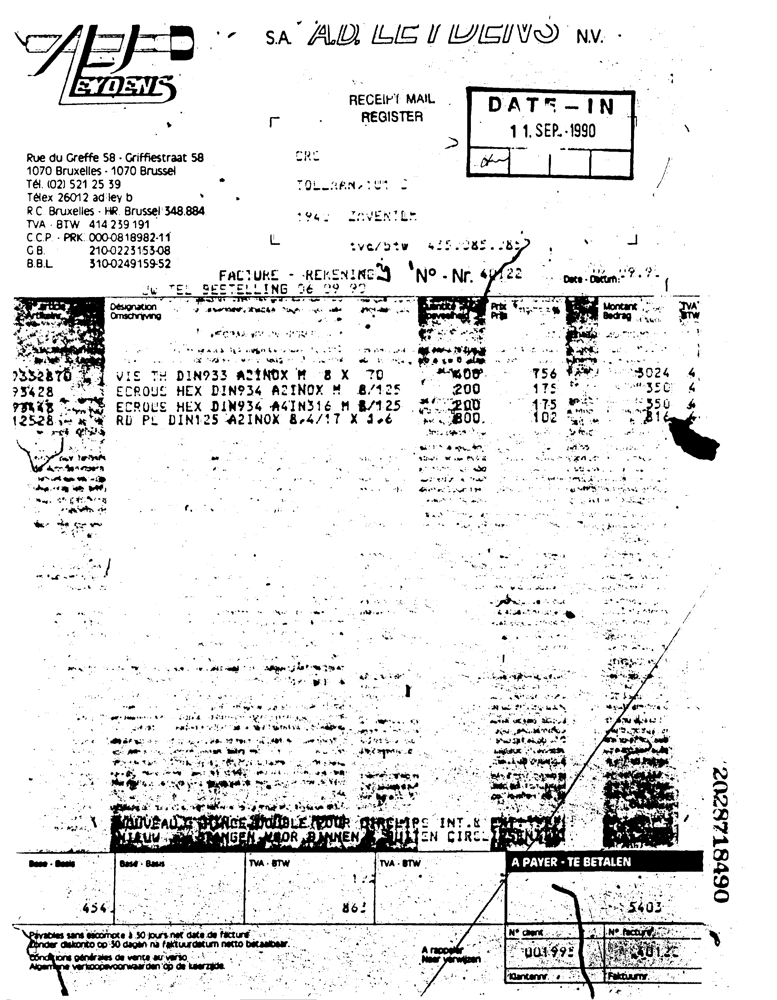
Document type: Invoice